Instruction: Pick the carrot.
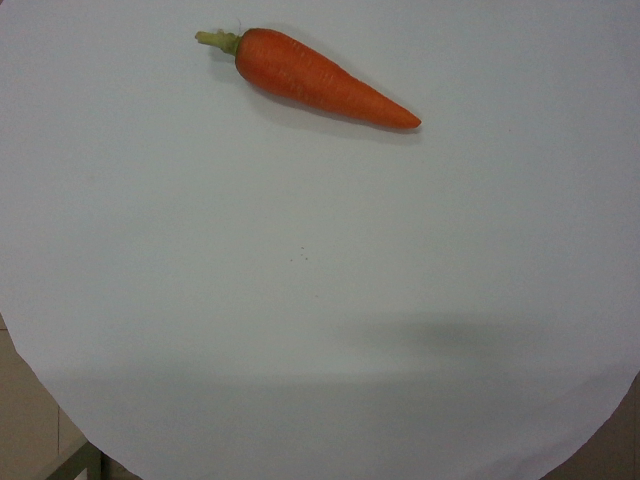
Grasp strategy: vertical